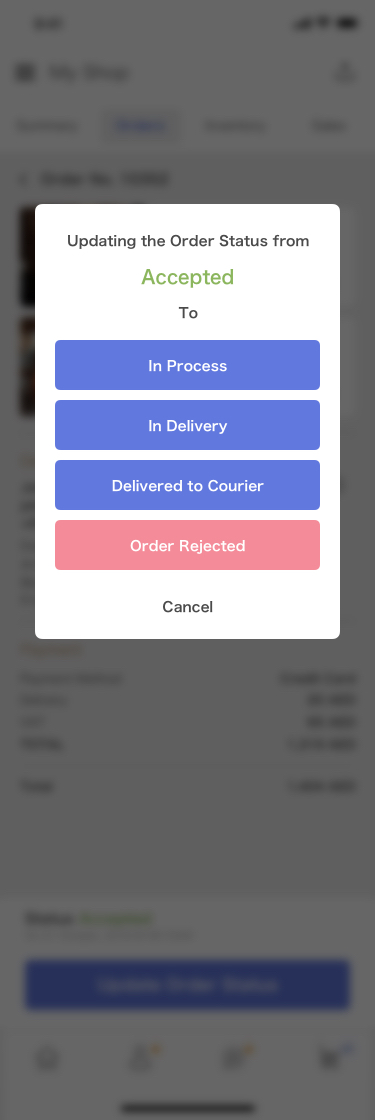
Text in this UI design:
Update Order Status
Status
Accepted
On 01 October, 2018 @ 09:15AM
TOTAL
Payment
1,319 AED
Payment Method
Credit Card
VAT
65 AED
Delivery
20 AED
1,404 AED
Total
John Smith
john.smith@domain.com
+971 51 234 5678
Dubai
Al Badiya Residence Building 12
Block B, Apartment 123
P.O.Box 1234
Deliver to
Leather Crossbody MID..
x3
1,020 AED
In Process
Photographer’s belt & h..
x1
299 AED
In Process
Order No. 10352
Inventory
Orders
Sales
Summary
My Shop
Cancel
Order Rejected
Delivered to Courier
In Delivery
In Process
To
Accepted
Updating the Order Status from